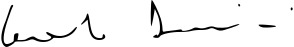
Signature of: leonardo domenici